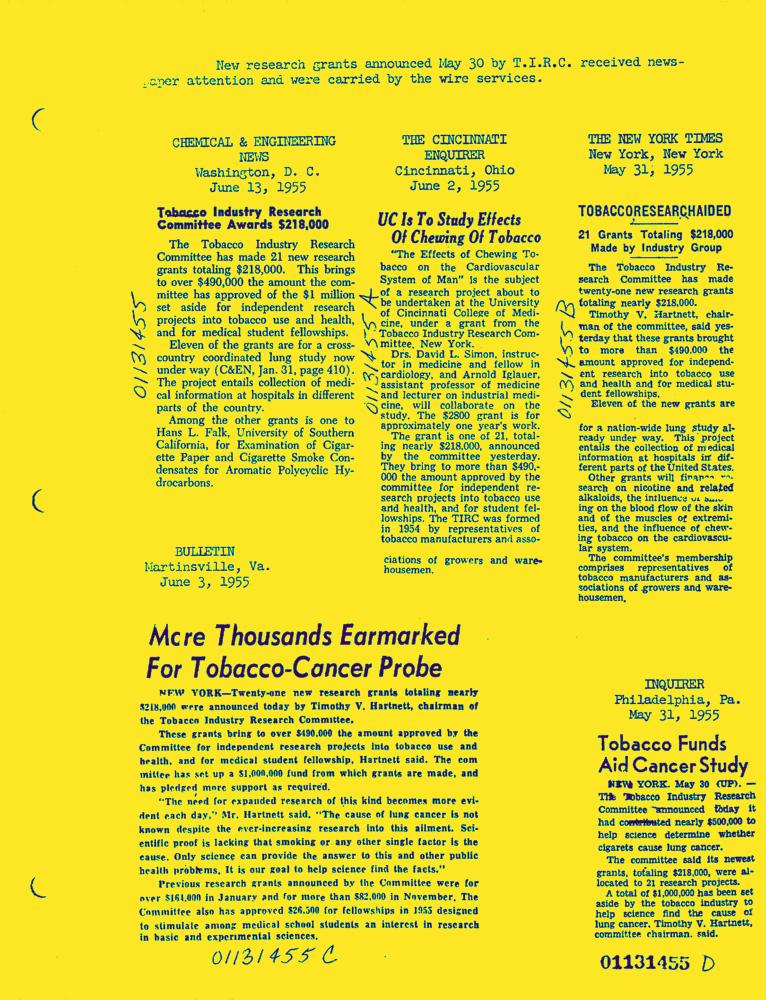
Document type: News-Article